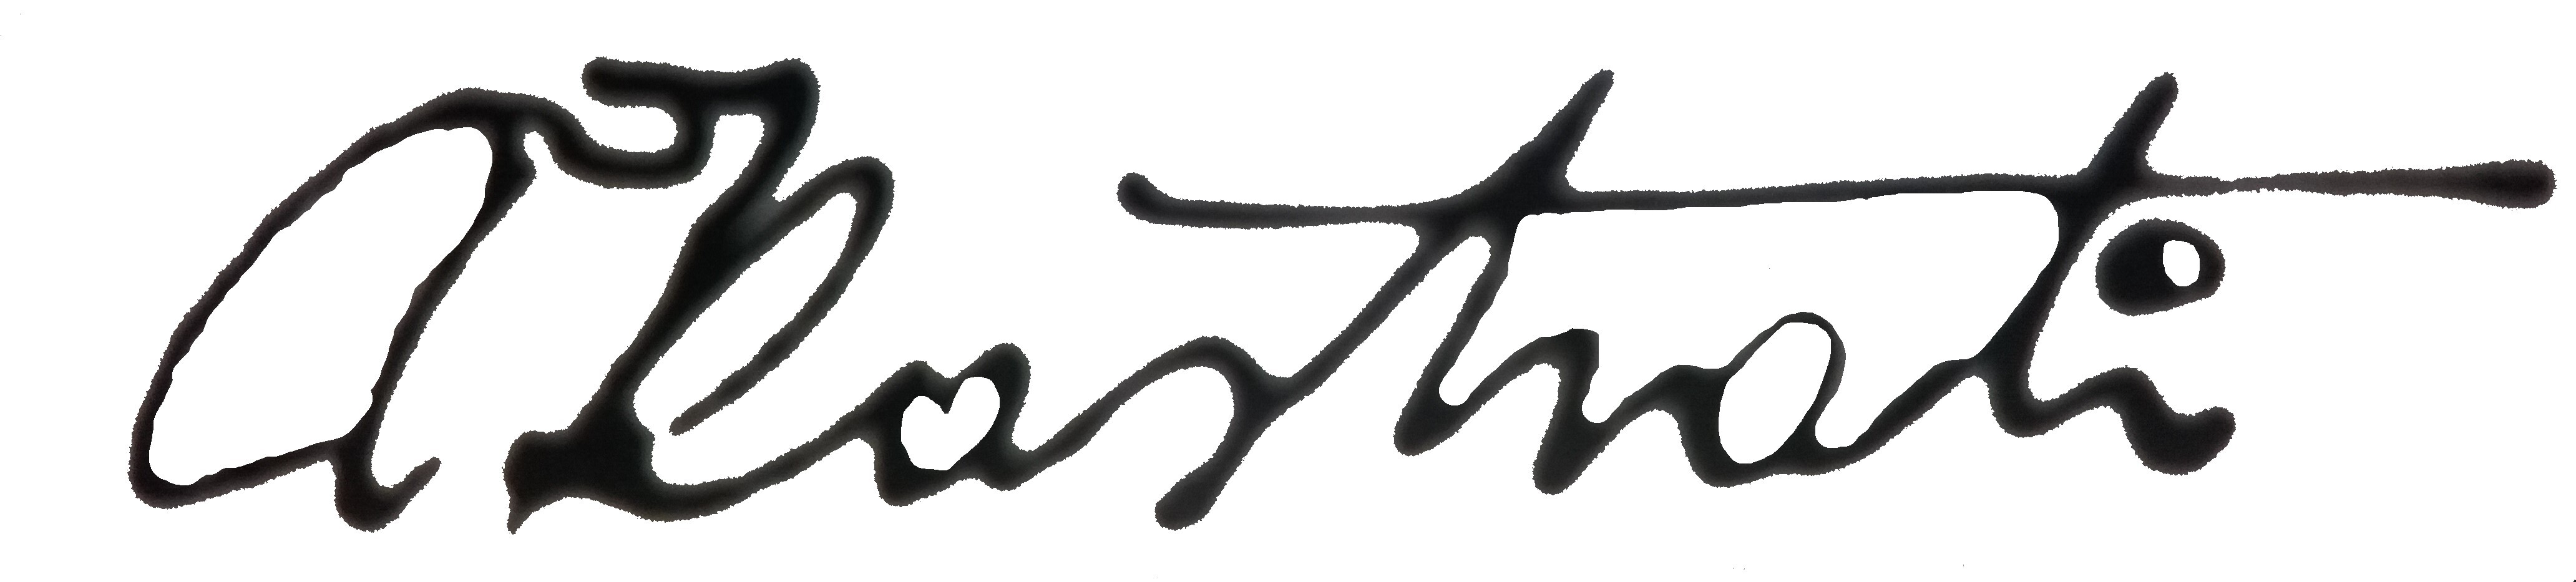
Signature of: adem kastrati